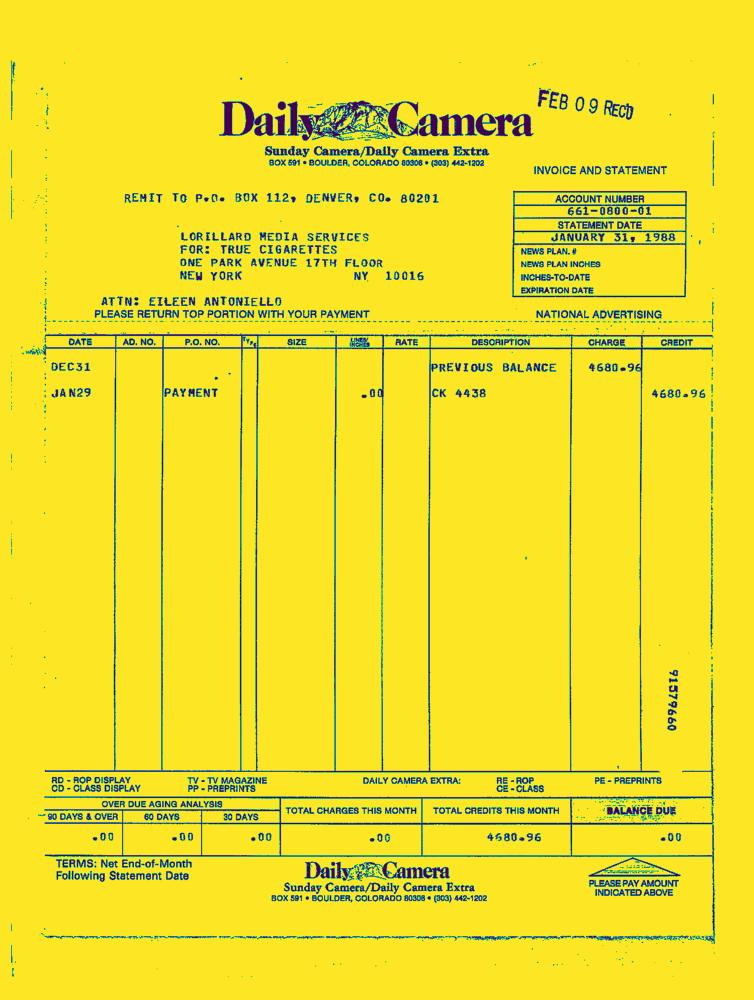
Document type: Invoice-Doc